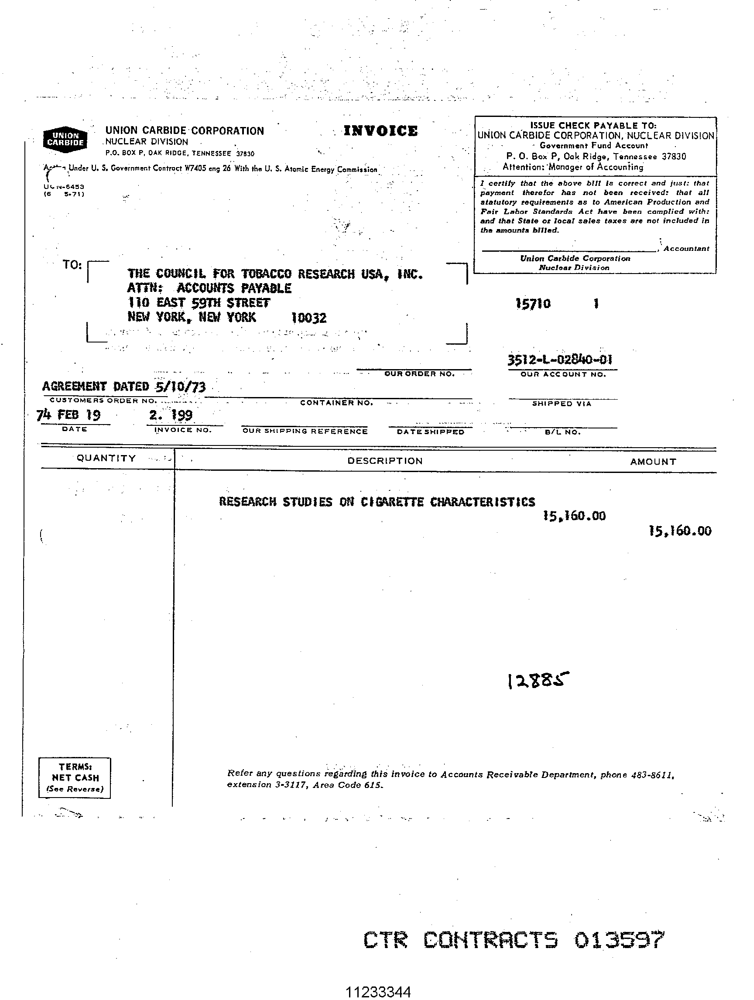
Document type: Invoice